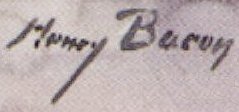
Signature of: henry bacon